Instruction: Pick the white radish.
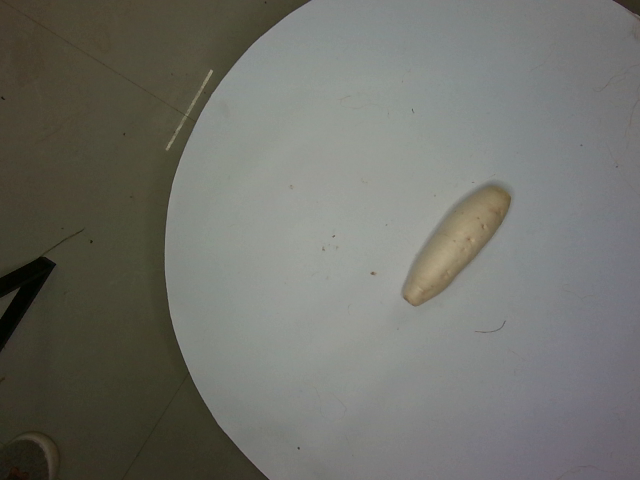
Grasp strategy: vertical